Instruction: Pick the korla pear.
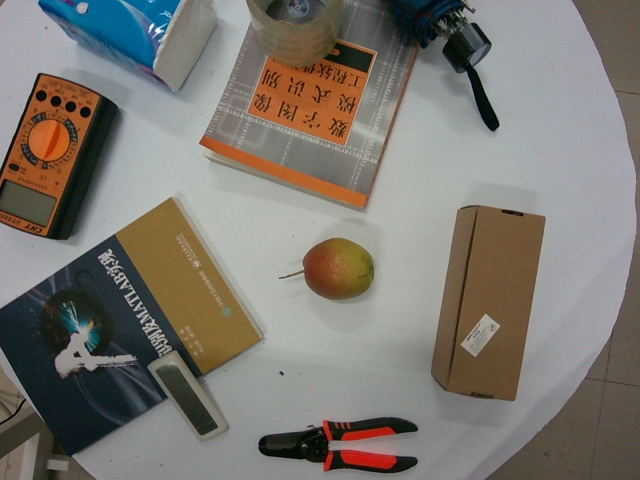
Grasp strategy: vertical